Question: Describe the condition in detail:
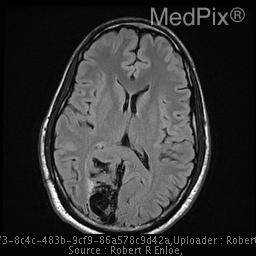
Answer: The disease is discussed as: ARTERIOVENOUS MALFORMATION (AVM)

Clinical Features:  AVMs are the most common symptomatic congenital vascular malformations.  The peak age at presentation is between 20 and 40.  Approximately 50% of patients with AVMs present with symptoms caused by hemorrhage (25% present with seizures).  The overall risk of hemorrhage from an AVM is estimated at 2% to 4% per year, cumulative.  98% of AVMs are solitary.  Multiple AVMs outside the setting of vascular neurocutaneous disorders such as Rendu-Osler-Weber and Wyburn-Mason syndromes are extremely uncommon.

Pathology:  AVMs are complex networks of abnormal vascular channels that consist of dilated arterial feeder(s) and draining veins, without intervening capillaries.  These vessels often demonstrate flow-induced angiopathic changes secondary to endothelial hyperplasia (flow-related” aneurysms in 10 - 20%).  AVMs may contain gliotic brain and hemorrhagic residua.  Atrophy of otherwise normal adjacent brain results from chronic regional arterial hypoperfusion and venous hypertension, as the AVMs steal vascular supply from adjacent brain tissue.

Imaging:  Intracranial AVMs are subdivided into parenchymal (pial or within the brain), and dural (outside the brain).  A mixed type occurs when a parenchymal AVM recruits dural vascular supply.  85% of AVMs are supratentorial.  On cerebral angiography an AVM appears as a tightly packed mass of enlarged feeding arteries that supply a central nidus, a plexiform web of small vessels.  One or more dilated veins drain the AVM nidus.  The main goals of the diagnostic imaging workup are to delineate the size of the AVM,  the eloquence of adjacent brain, and the pattern of venous drainage.  These 3 characteristics are used to determine the long-term risk of an untreated AVM, as the table below explains.

Table 1.  Spetzler AVM Grading System
Graded feature	             Points assigned
  Size
      Small (<3 cm)				1
      Medium (3-6 cm)			2
      Large (>6cm)				3

Eloquence of adjacent brain
      Noneloquent                		0
      Eloquent					1

Venous drainage
      Superficial only			        0
      Deep					        1

========================================

Spetzler grades range from 1 to 5.  A separate grade 6 is reserved for inoperable lesions.  Prospective studies have confirmed the accuracy and utility of the Spetzler grade in guiding patient management and estimating postoperative neurologic complications.